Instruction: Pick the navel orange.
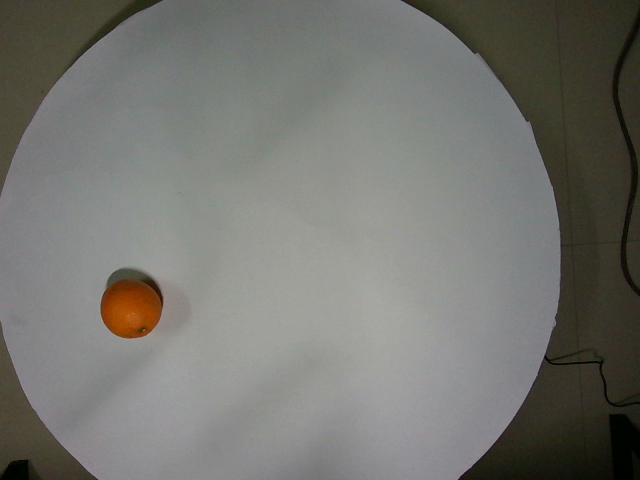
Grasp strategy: vertical